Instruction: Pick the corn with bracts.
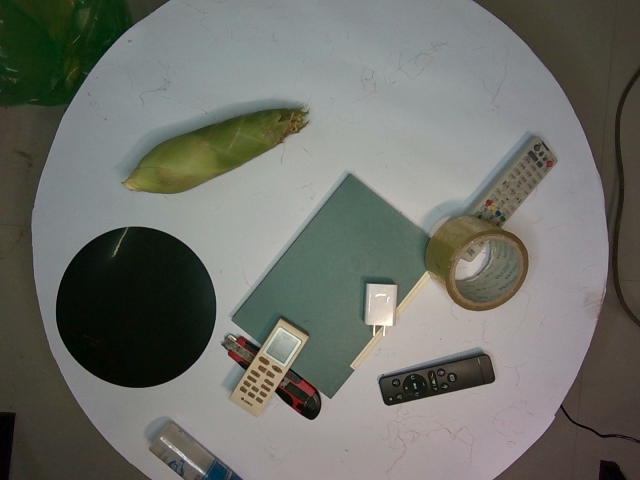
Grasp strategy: vertical